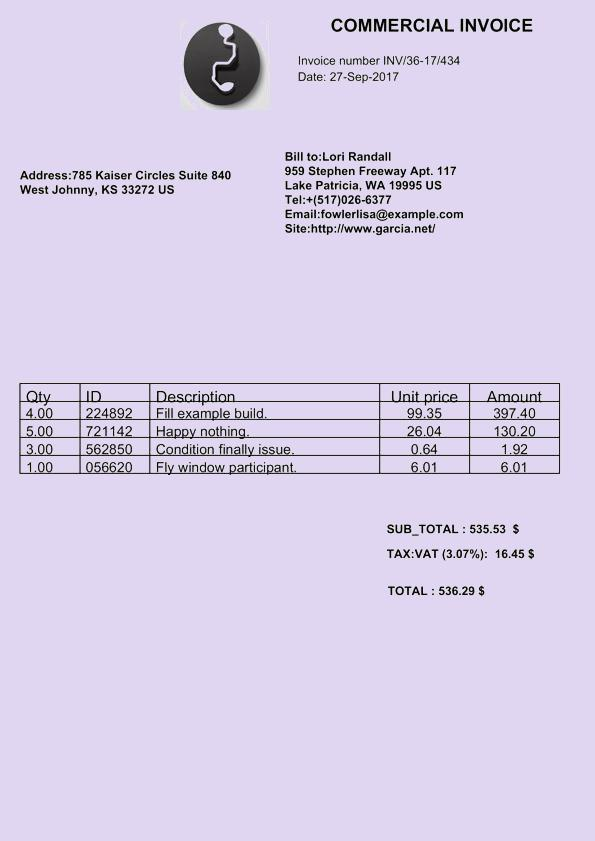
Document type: Invoice